Question: What appears to be the issue?
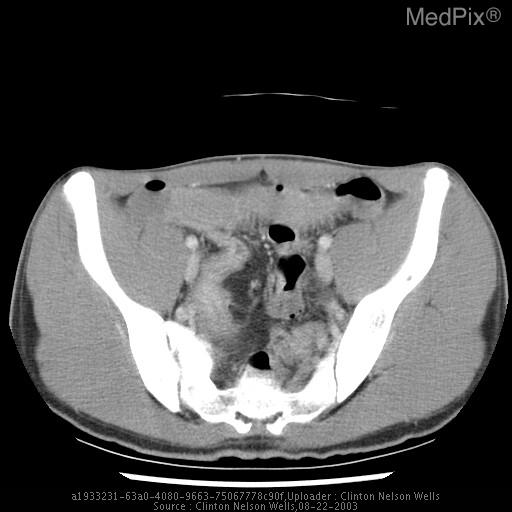
Answer: The findings suggest Scout: proximal partial bowel obstruction (dilated loops of small bowel with CT oral contrast in colon)
	-NGT

CT: 	Thickened segment of distal small bowel with luminal narrowing
		-Focal fatty proliferation “creeping fat”. This axial CT image shows a thickened terminal ileum bowel wall with proximal dilated fluid-filled small bowel loops.. The patient might have a history of Teenage (14) boy with abdominal pain and diarrhea..